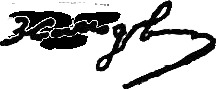
Signature of: q28358776